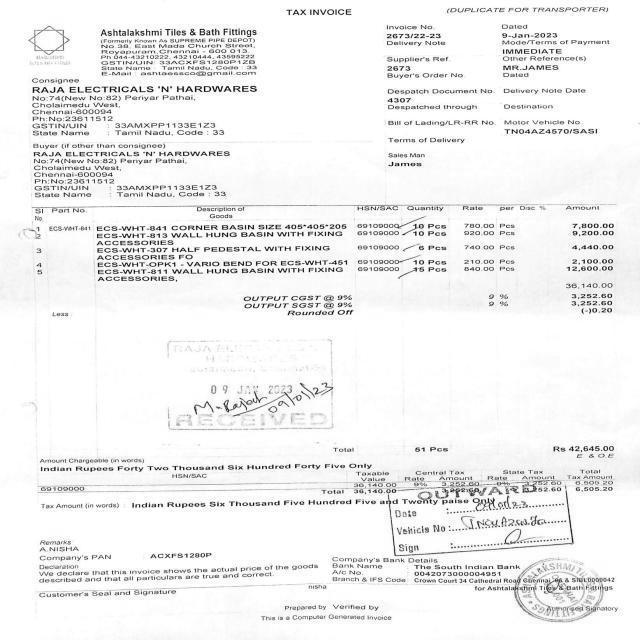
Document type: Invoice